Question: What do the imaging results show?
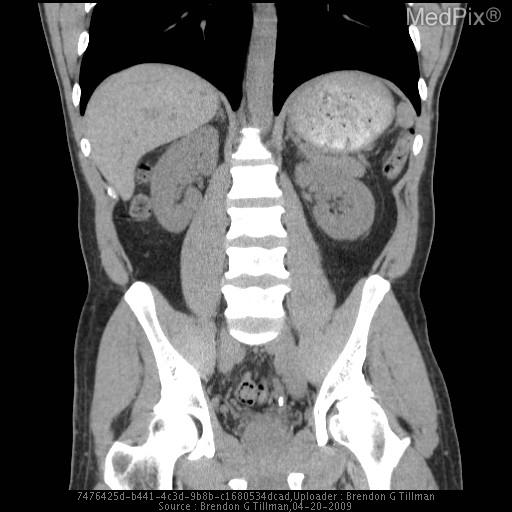
Answer: The imaging shows Non contrast CT of the abdomen demonstrates perinephric stranding of the left kidney and mild hydronephrosis.  Two distal left ureteroliths are present, associated with obstruction and both measuring about 6 mm.  Also fatty replacement of the left psoas muscle from a previous myositis. More distal obstructing ureterolith with mild hydronephrosis on the left kidney.   Incidental note is made of asymmetry of the left psoas size due to atrophy of the left psoas from a previous myositis..